Question: What is the suspected problem?
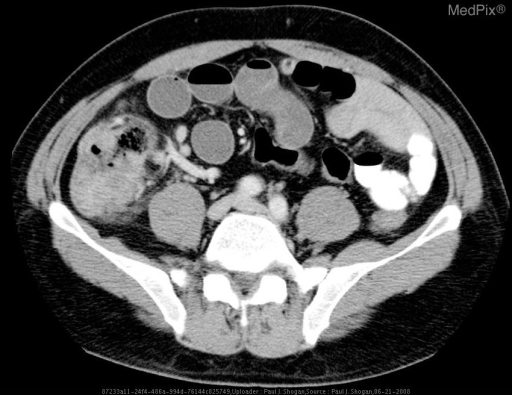
Answer: The findings suggest Acute abdominal series demonstrates a normal PA chest radiograph without subdiaphragmatic free air.  There are differential air fluid levels in the mid-abdomen, with dilated loops of small bowel.  There is a paucity of bowel gas projecting over the rectum, and stool is noted in the RLQ.

Contrast enhanced axial CT images through the abdomen demonstrate a bulky, irregular heterogeneous cecal mass with pericolic inflammation and asymmetric wall thickening. Multiple dilated fluid filled loops of small bowel are noted, some of which contain air fluid levels.  Additionally, there is fecalization of the terminal ileum.  The appendix is normal.. Contrast enhanced axial CT images through the abdomen demonstrate a bulky, irregular heterogeneous cecal mass with pericolic inflammation and asymmetric wall thickening. Multiple dilated fluid filled loops of small bowel are noted, some of which contain air fluid levels.. The patient might have a history of 42 yo male with abdominal pain.